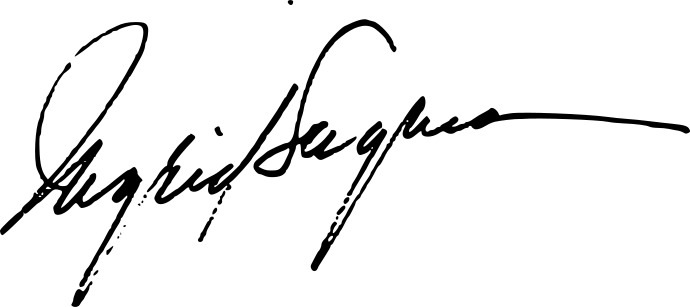
Signature of: ingrid bergman